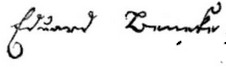
Signature of: friedrich eduard beneke